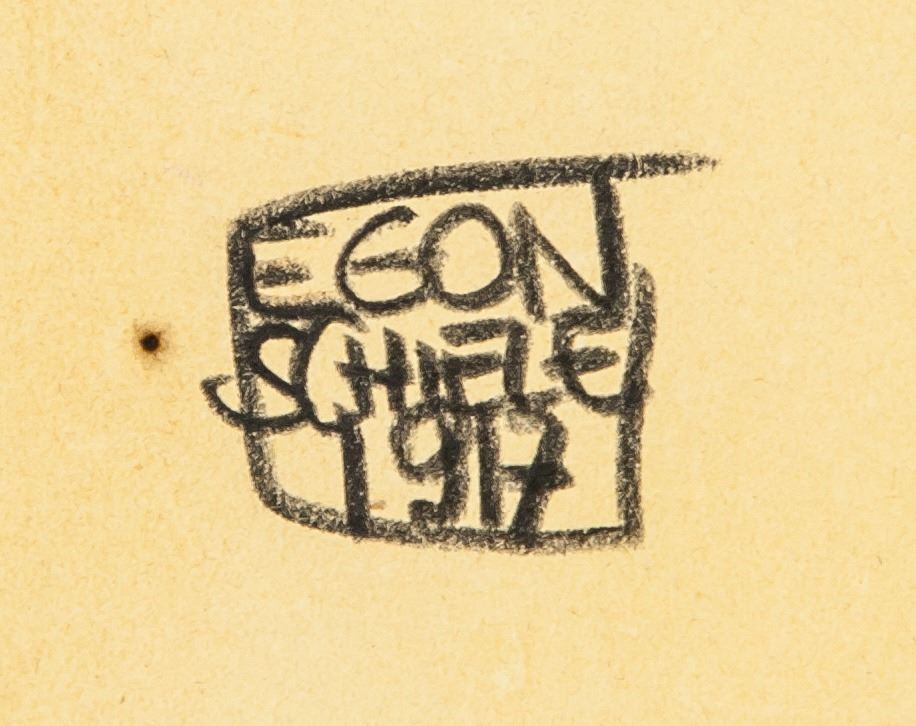
Signature of: egon schiele